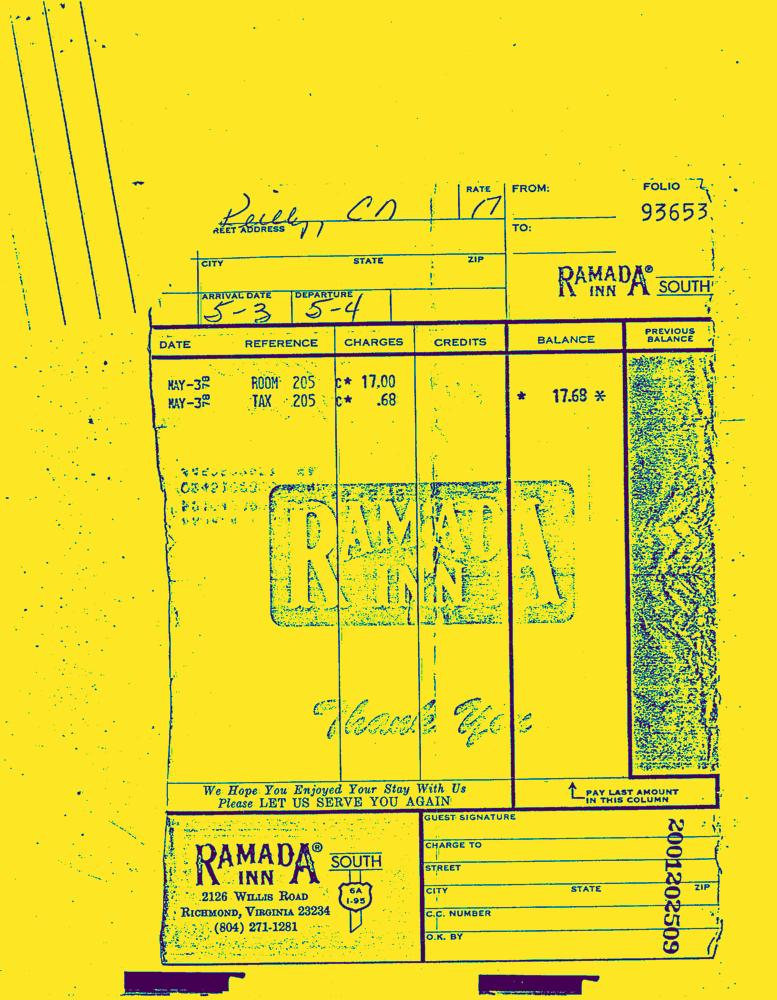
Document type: Invoice-Doc